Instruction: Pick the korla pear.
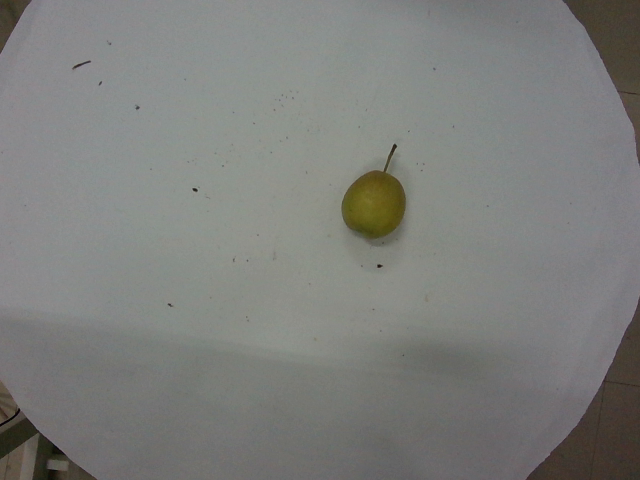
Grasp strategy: vertical